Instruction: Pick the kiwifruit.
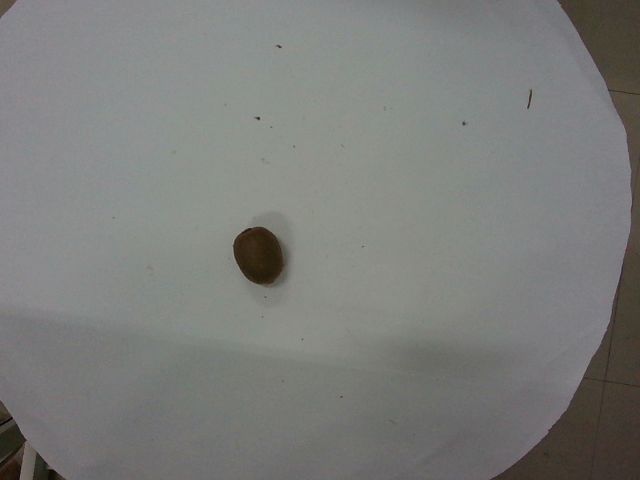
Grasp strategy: vertical